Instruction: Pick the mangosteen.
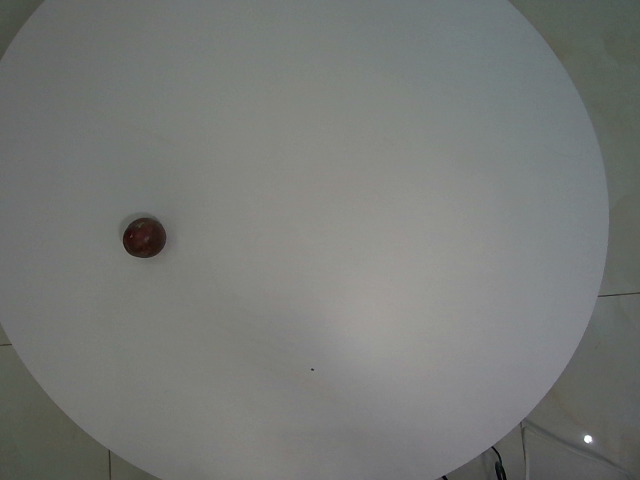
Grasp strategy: vertical